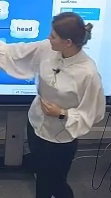
Транскрипция: Работаем в командах. Попрошу вас разделить на три человека. Может быть, так можно и остаться. Я думаю, да. На каждую команду даю листочек с заданием Fill the gaps. Пожжите поближе с мистиком к руку. А та команда, которая первая, запомнил весь листочек, победить.
Категория: Коммуникативные модальности
Подкатегория: Паравербальное
Описание действия: Учитель объясняет детям правила группового задания-игры. При этом ее интонация восходящая, выделяются ключевые моменты действий, голос достаточно энергичный и веселый. Она говорит громко, удерживая внимание
Контекст и комментарии: Контекст до: ученики сидят расслабленные после решенного задания. Реакция после: ученики объединились в группы для совместной работы, они смотрят в лист заданием, что то обсуждают, вопросов о правилах у них не возникло. Педагогический смысл  в том, что учитель смог грамотно преподать материал, используя голос, тон и интонацию, таким образом правила, как незнакомый материал воспринялись просто